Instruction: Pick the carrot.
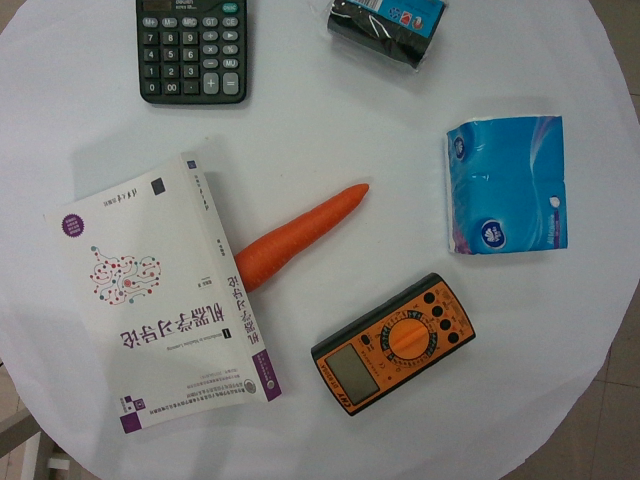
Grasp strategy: vertical